Question: Talk about the condition:
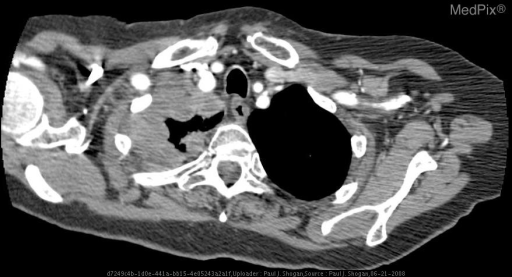
Answer: The disease is discussed as: Pleural effusion with nodular pleural thickening on chest radiographs or CT are an indication of malignancy.  The pleural effusion may be secondary to metastatic adenocarcinoma, malignant mesothelioma, or less commonly invasive thymoma, or in a patient with AIDS, Kaposi sarcoma.  Metastatic adenocarcinoma accounts for 95% of cases of pleural thickening with effusion, while mesothelioma is a relatively rare cause with approximately 5% of cases.  Lung, and breast adenocarcinomas most frequently metastasize to the pleura.  Other tumors, such as lymphoma, colon, pancreas, kidney, or ovarian are other diagnostic considerations. Until thoracocentesis or pleural biopsy is performed, mesothelioma or metastatic disease cannot be distinguished.

CT is more advantageous over chest radiography in evaluating nodular pleural thickening.  All pleural surfaces are evaluated for enhancing tumor implants, in addition to the presence of pleural effusions.  Circumferential pleural thickening, including involvement of the mediastinal pleura is more often due to malignancy than benign pleural disease.  CT also assesses for adjacent lung or chest wall involvement, adenopathy, or evidence of a primary tumor such as an occult lung cancer, breast mass, or thymoma.